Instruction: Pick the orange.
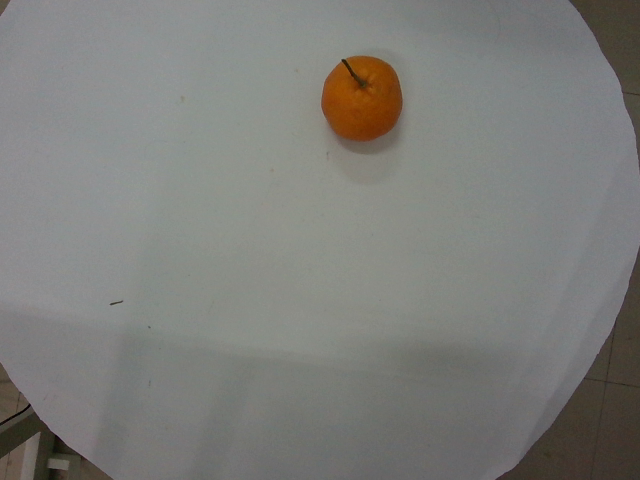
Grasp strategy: vertical